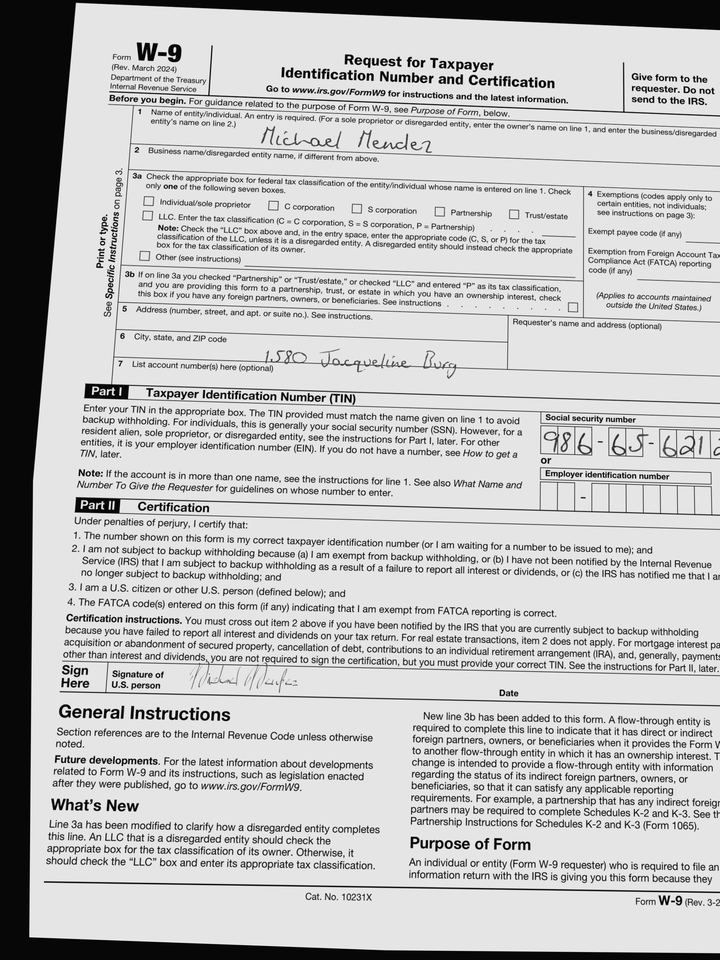
adr1: 1580 Jacqueline Burg
cbx: no
ssn: 986656212
enm: Michael Mendez